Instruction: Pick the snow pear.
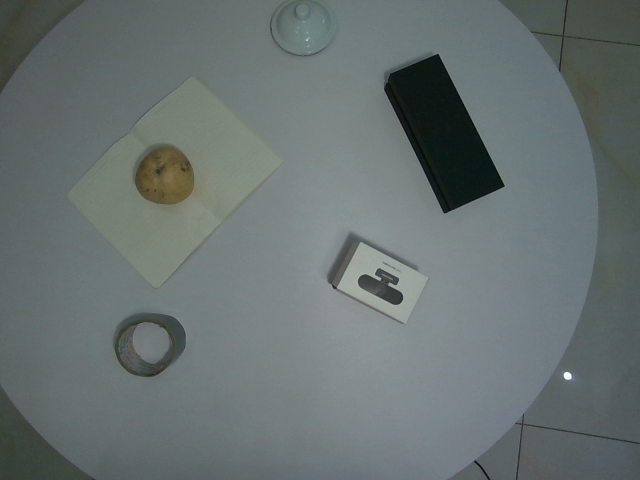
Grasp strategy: vertical